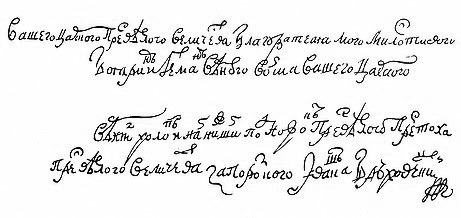
Signature of: ivan briukhovetsky